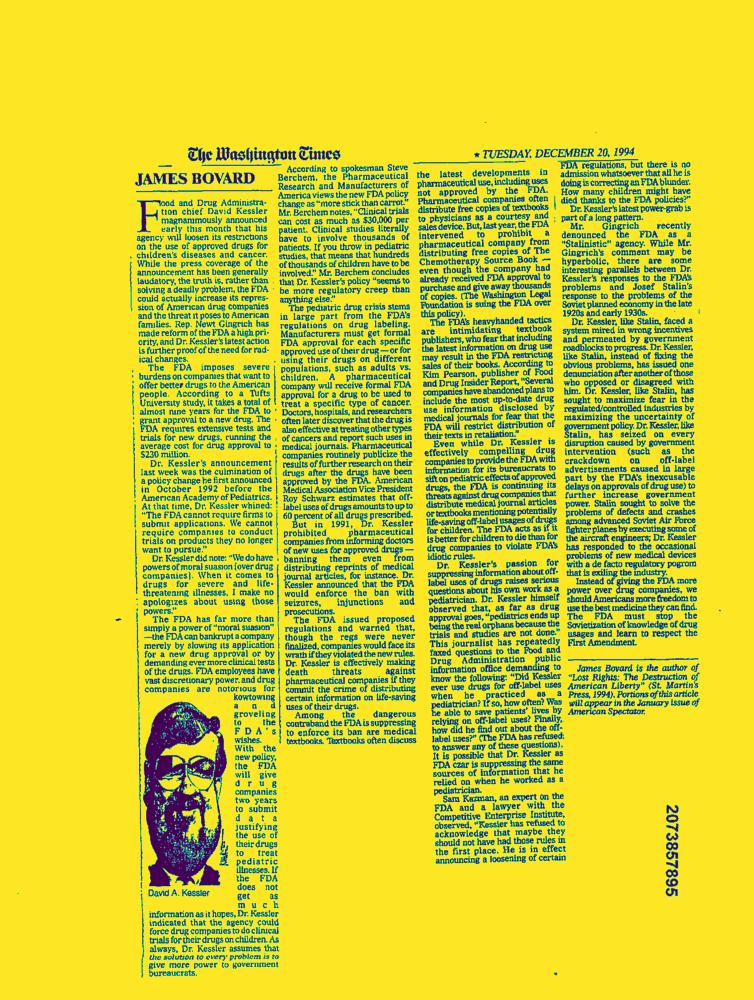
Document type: News-Article